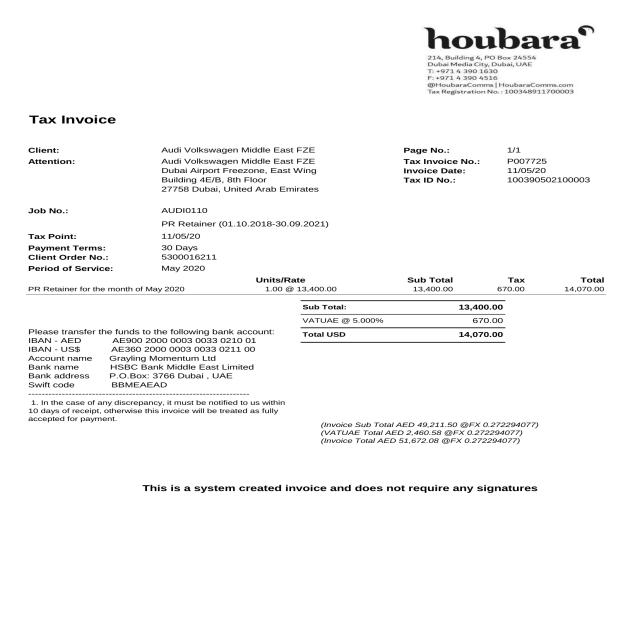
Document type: Invoice